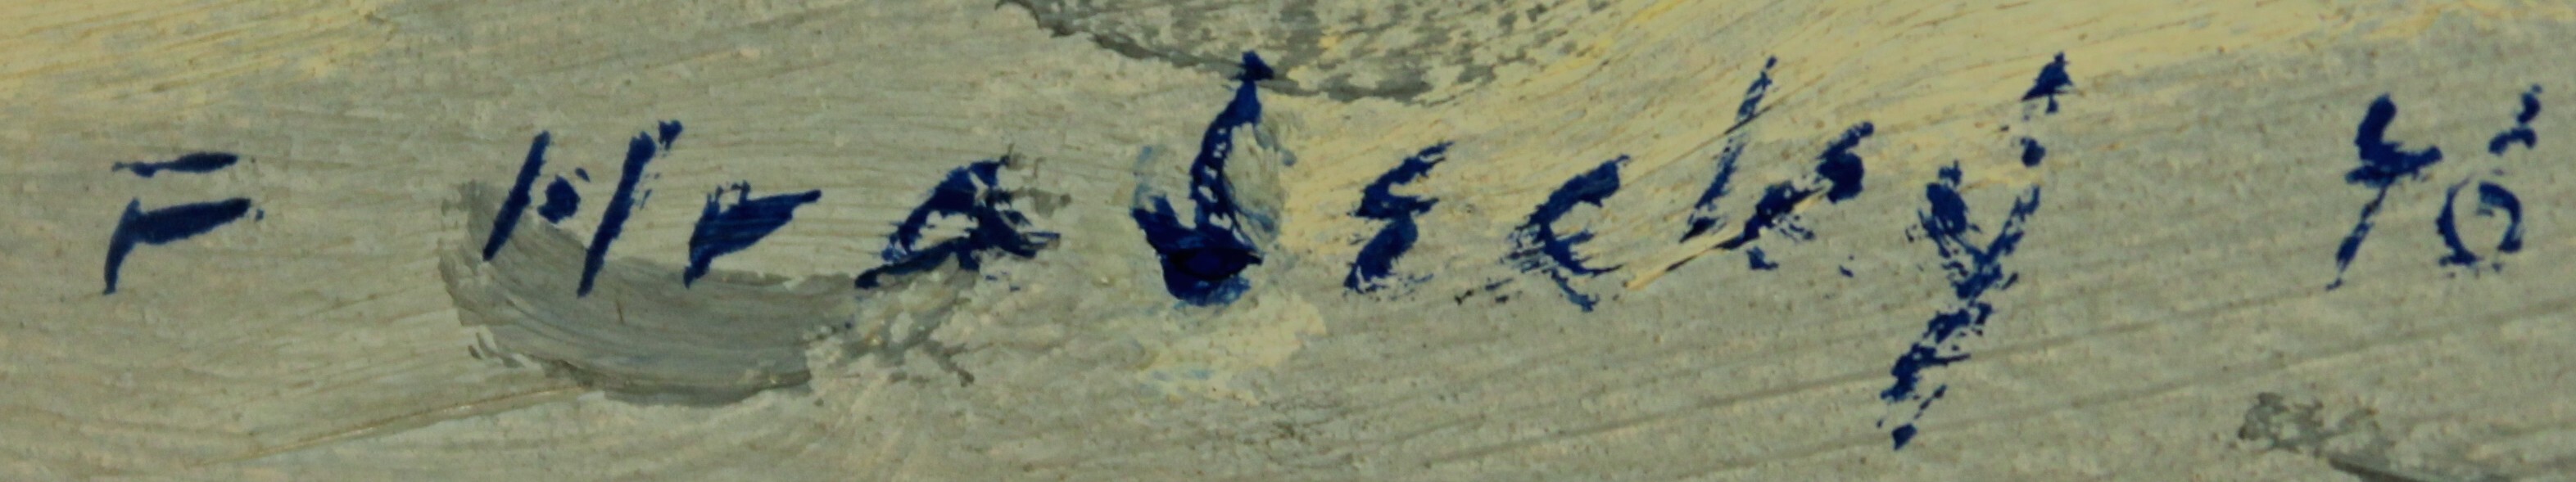
Signature of: františek hradecký